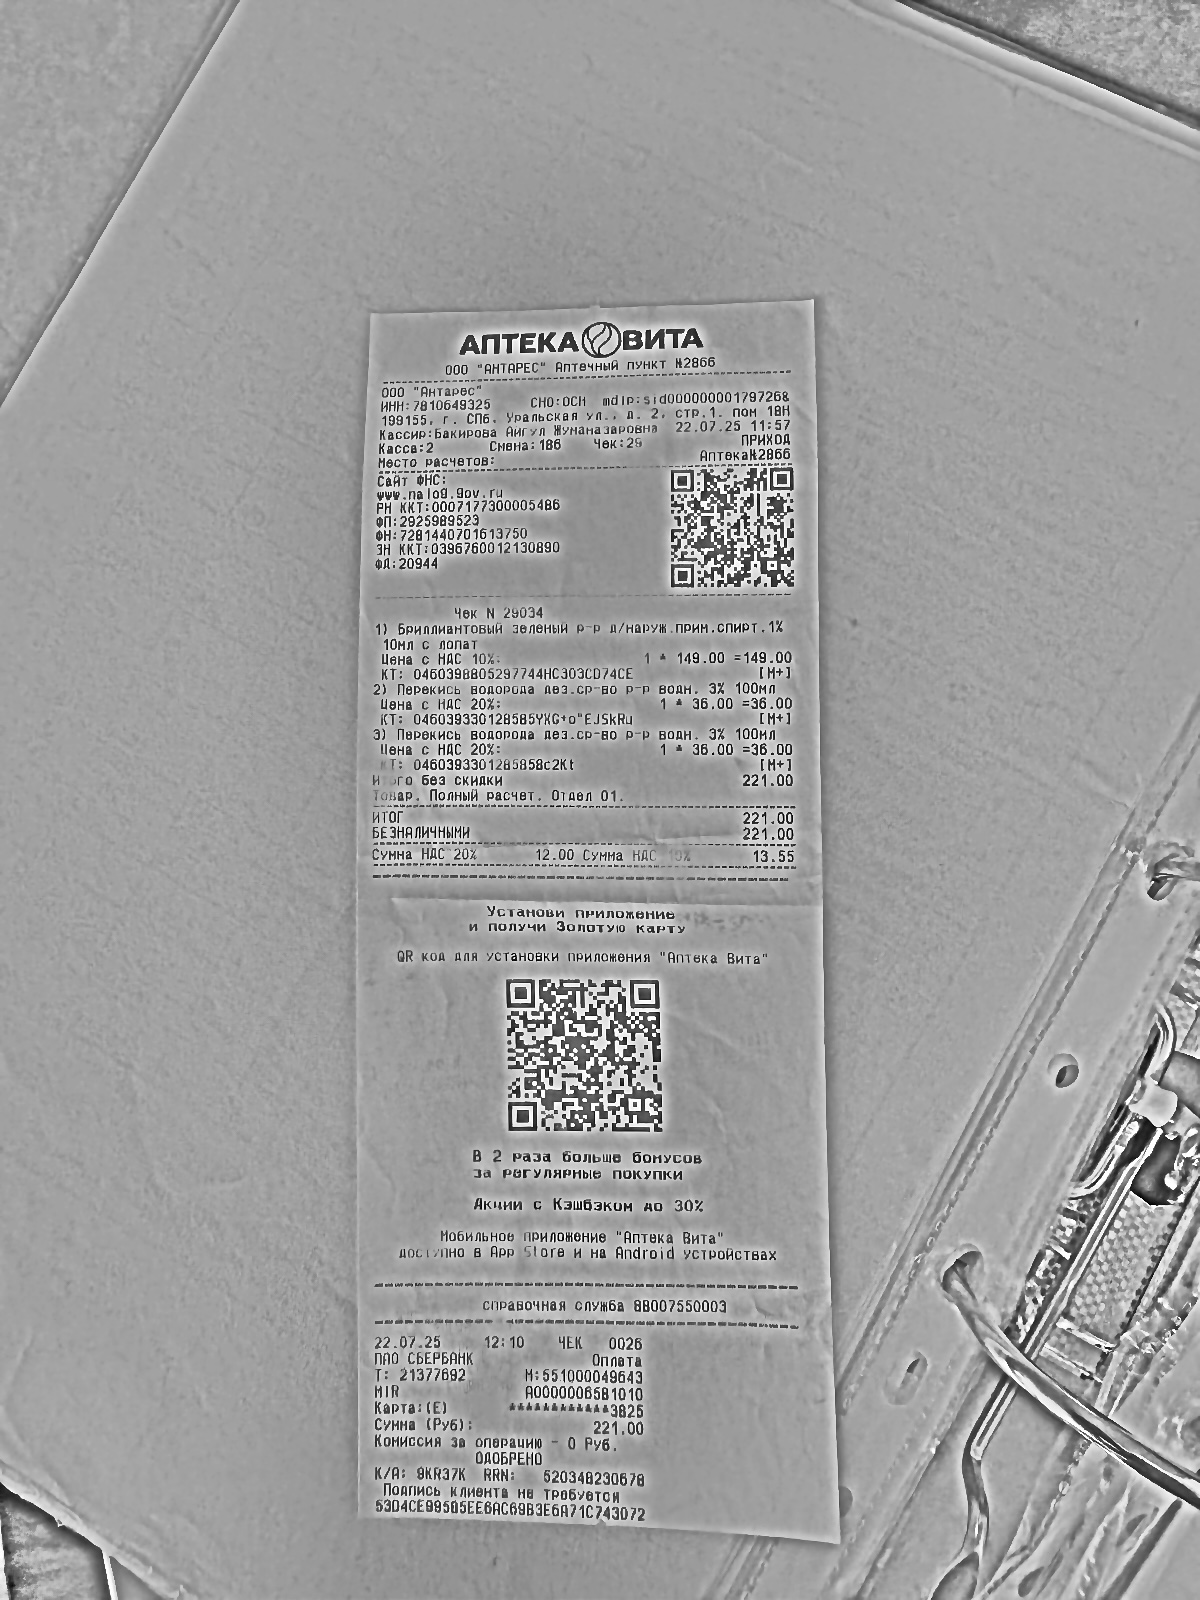
Продавец: ООО "Антарес"
ИНН: 7810649325
Дата: 22.07.25
Товары: Бриллиантовый зеленый р-р д/наруж.прим.спирт.1% 10мл с лопат; Перекись водорода дез.ср-во р-р водн. 3% 100мл; Перекись водорода дез.ср-во р-р водн. 3% 100мл
Количество: 1; 1; 1
Цена: 149.00; 36.00; 36.00
Сумма: 149.00; 36.00; 36.00
Итого: 221.00